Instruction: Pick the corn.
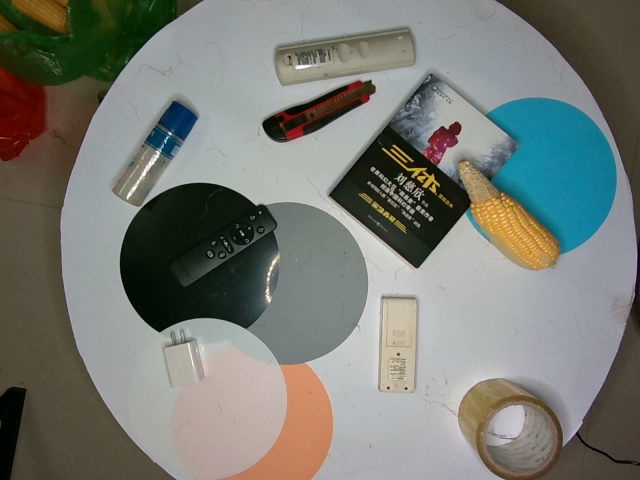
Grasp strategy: vertical